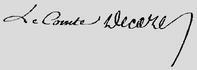
Signature of: élie duc decazes